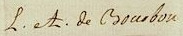
Signature of: louis alexandre de bourbon prince of lamballe